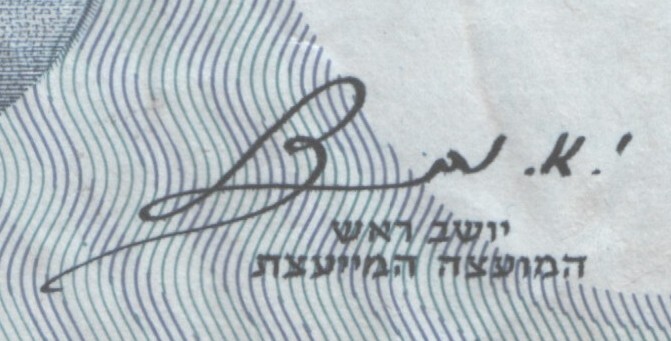
Signature of: yitzhak nebenzahl